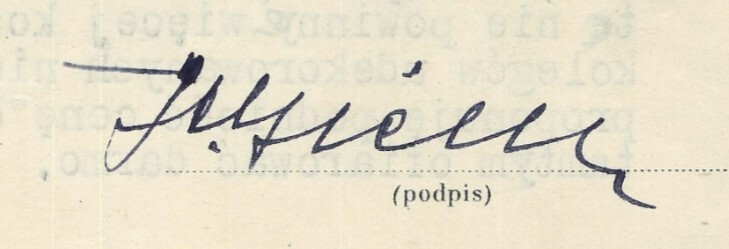
Signature of: stanisław gierka